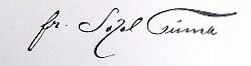
Signature of: františek sokol tůma